Question: Talk about the condition:
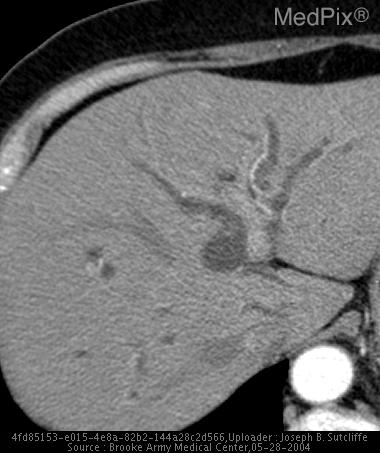
Answer: The disease is discussed as: Pancreatic cancer is the 10th most common cancer in the United States and the 4th most common cause of cancer death. It is an aggressive and usually fatal tumor. Most pancreatic cancers occur in the pancreatic head (60%)and less commonly in the body (15%) or tail (5%).  20% diffusely involve the entire gland. The overall 5 year survival rate is less than 5%. The only realistic hope for cure is in early detection and aggressive surgery (Whipple procedure). Imaging modalities utilized in the detection and evaluation of pancreatic carcinoma include ultrasound, MRI, and CT.

The sensitivity and specificity of transabdominal ultrasound for the detection of pancreatic carcinoma approaches 90% in advanced cases, with much lower sensitivity and specificity in early stage disease. Small carcinomas (2 to 3cm) are solid, hypoechoic, and ill-defined.  Larger tumors are more heterogeneous with well defined, lobulated, or irregular margins.  Ultrasound may also detect calcifications, ductal dilatation and fluid collections. Pancreatic carcinoma may be surrounded by chronic pancreatitis and ultrasound is not very useful in differentiating the two.

Contrast enhanced CT is the most frequently performed study for the evaluation of pancreatic carcinoma.  Characteristic findings include a minimally enhancing, hypodense mass that commonly produces the "double-duct" sign - a dilated common bile duct and pancreatic duct. The uncinate process often appears blunted.  There may be stranding in the peripancreatic mesentery signaling peri-pancreatic invasion. Vascular encasement of the nearby superior mesenteric vessels, portal vein, hepatic artery, or celiac trunk renders the tumor inoperable.

MRI can be used to correlate CT findings and for surgical staging. MRI has a similar sensitivity to CT for detecting peri-pancreatic and vascular invasion.  On non-contrast MR imaging, pancreatic carcinomas are typically hypointense on T1 weighted images and hyperintense on T2 weighted images, With gadolium MRI, the most prominent enhancement of the lesion occurs 15 seconds after injection.